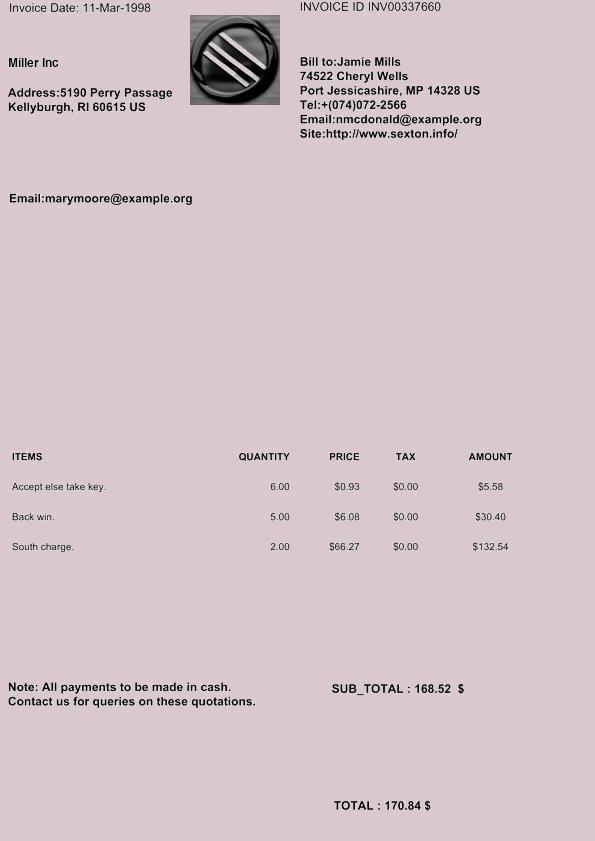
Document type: Invoice